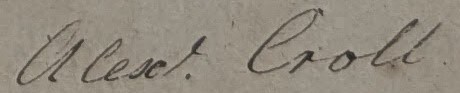
Signature of: q75834607